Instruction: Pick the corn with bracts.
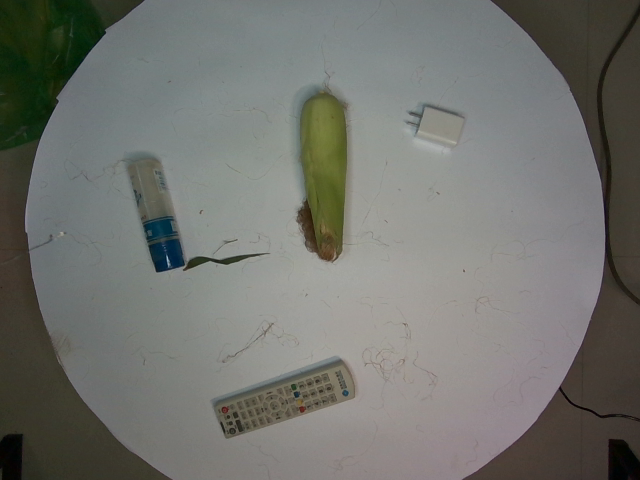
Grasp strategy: vertical